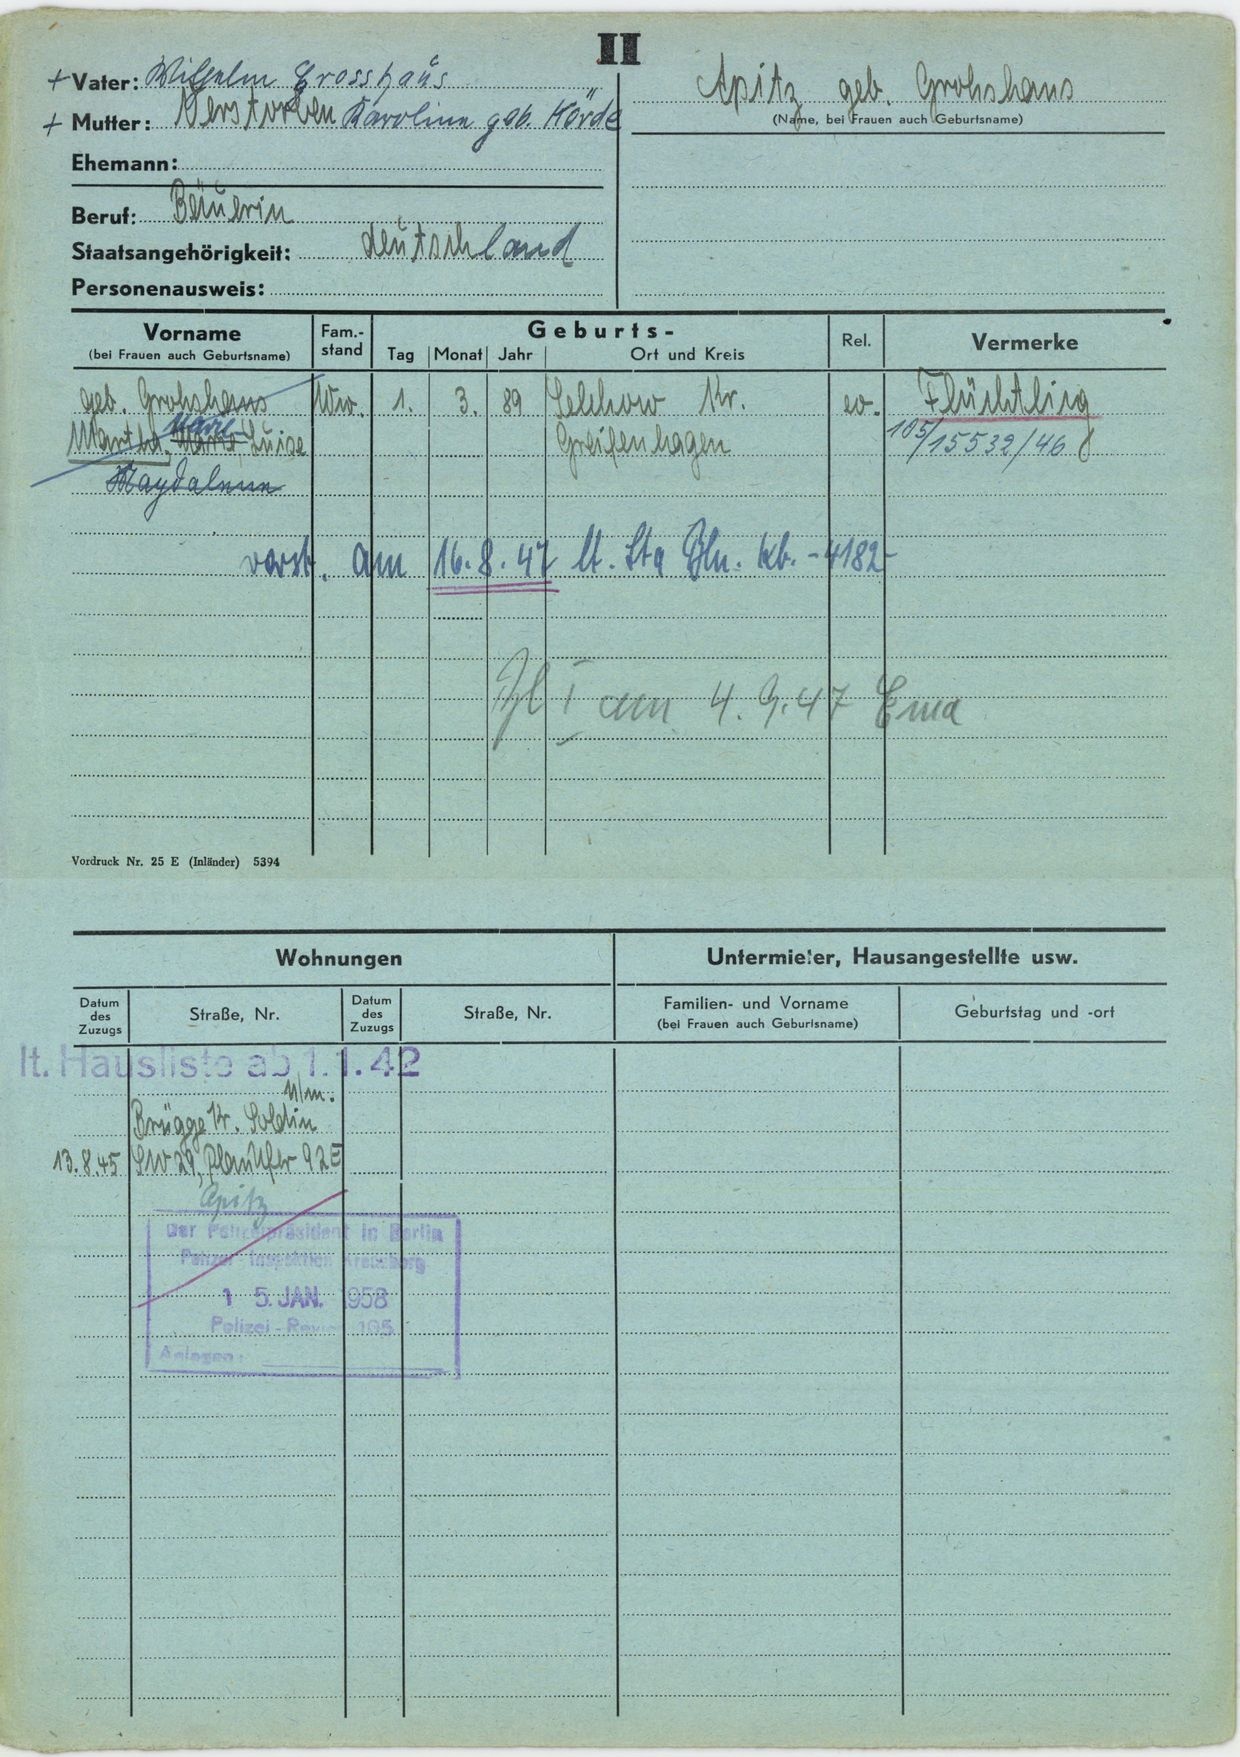
Apitz geb. Grohshaus